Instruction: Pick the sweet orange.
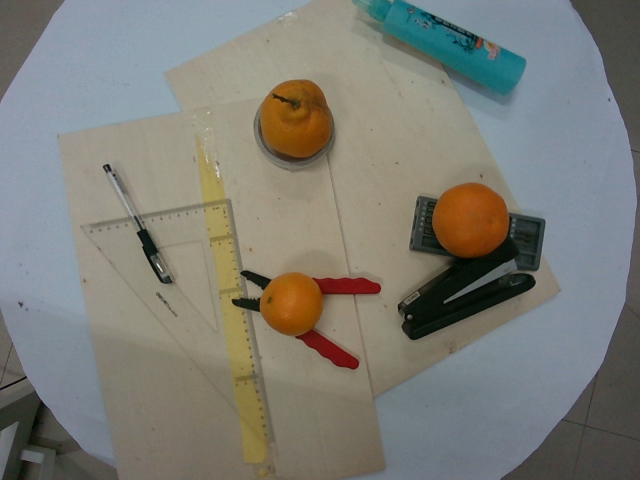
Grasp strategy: vertical